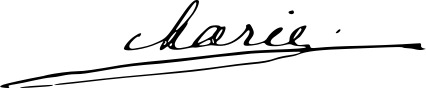
Signature of: marie of romania